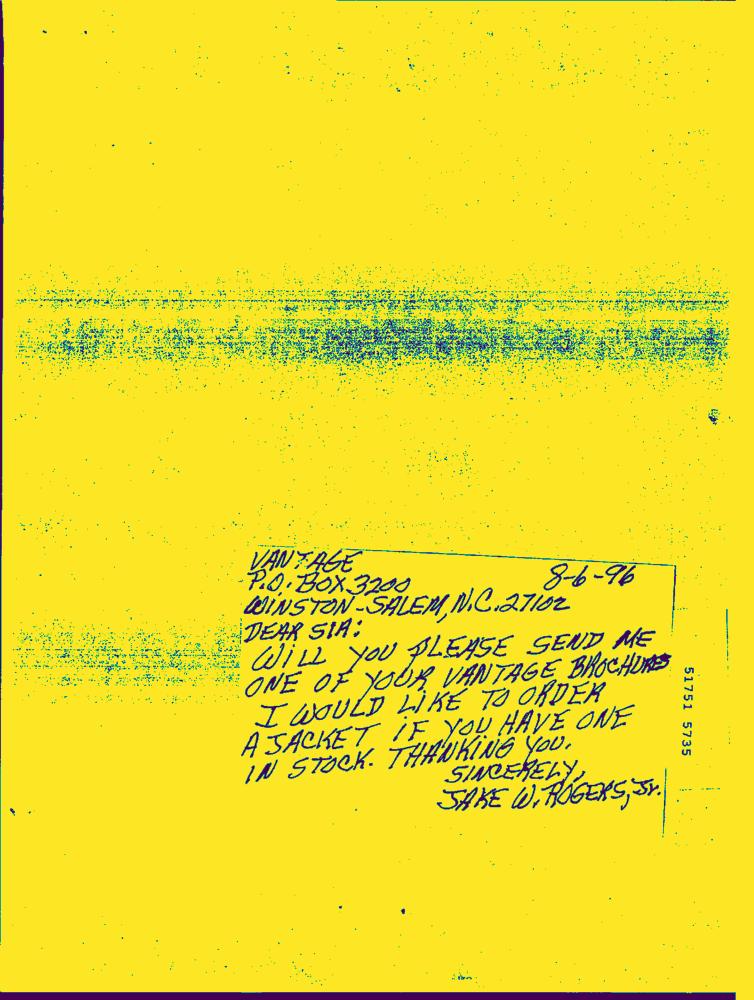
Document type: Hand-Written